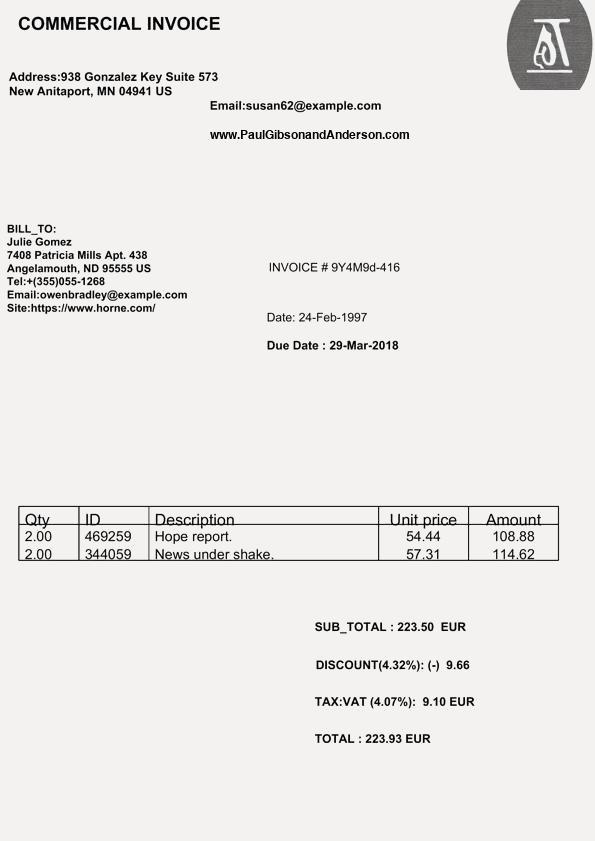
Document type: Invoice